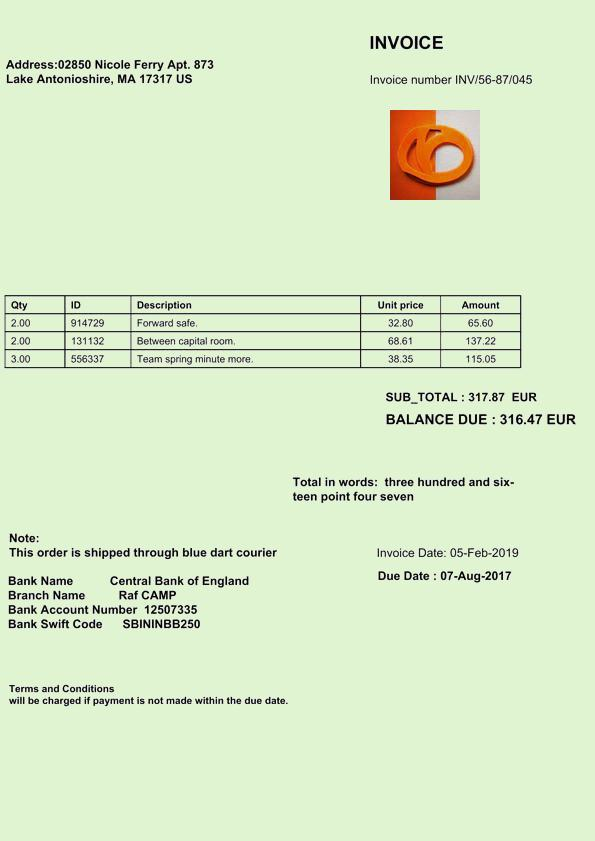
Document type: Invoice